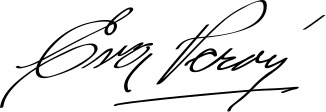
Signature of: eva perón